Question: Explain the disease:
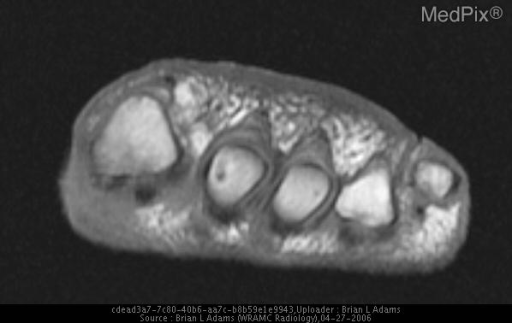
Answer: The disease is discussed as: Osteomyelitis is infection of bone, usually bacterial in origin.  Microbes can reach bone by three mechanisms: hematogenous spread, extension from a contiguous site of infection, and direct introduction of organisms into bone by trauma and surgery.

Acute hematogenous osteomyelitis involves bone with red marrow.  In children, most commonly affected are the long bones with relatively slow flow in metaphyseal sinusoidal veins and a paucity of phagocytes.  Infection is often secondary to staphylococcal skin infections.  In adults, acute osteo rarely involves the long bones because adipose tissue has replaced red marrow.  Instead, it most commonly occurs in vertebral bodies, where the marrow is cellular and has abundant vascular supply.  Septicemia is usually the inciting event.

Extension from a contiguous site of infection is a common cause for osteomyelitis.  Infection following trauma, radiation therapy, burns or pressure sores.  In patients with vascular insufficiency, organisms can enter the soft tissues through a cutaneous ulcer, often in the foot, and cause cellulitis, then osteomyelitis.

Direct introduction of organisms into the bone may occur during open fractures, open surgical reduction of closed fractures, or penetrating trauma by foreign bodies such as bullets.  May also arise from perioperative  contamination of bone during laminectomy, diskectomy, or joint prosthesis.  The causitive organism is typically normal flora, such as Staph Epidermidis.